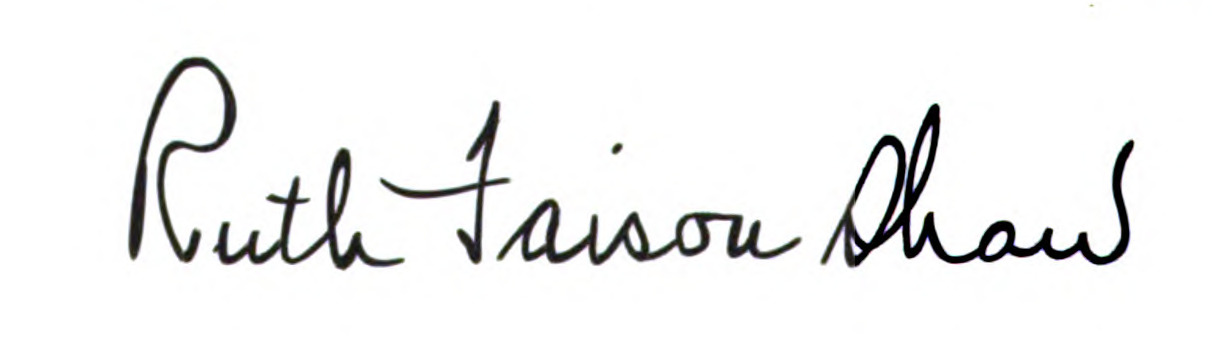
Signature of: ruth faison shaw